Question: What appears to be the issue?
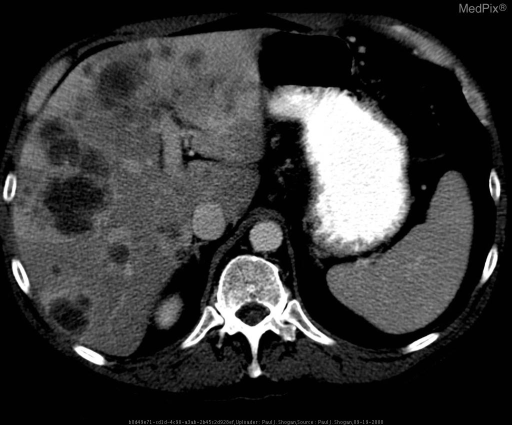
Answer: The findings suggest Contrast enhanced images through the liver, obtained during the hepatic arterial phase and viewed with liver windows, shows multiple nodular hypodensities throughout the liver parenchyma, with surrounding peripheral rim enhancement and associated wedge-shaped high-attenuation areas.

Contrast enhanced image through the pancreas shows a hypodense mass in the body. Note the attenuation difference between the tumor and the avidly enhancing normal pancreas.. Contrast enhanced images through the liver, obtained during the hepatic arterial phase and viewed with liver windows, shows multiple nodular hypodensities throughout the liver parenchyma, with surrounding peripheral rim enhancement and associated wedge-shaped high-attenuation areas.. The patient might have a history of 52 yo male with RUQ pain and abnormal liver associated enzymes..